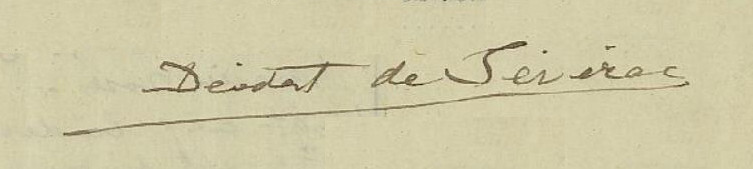
Signature of: déodat de séverac